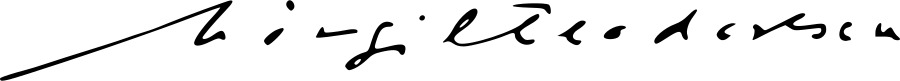
Signature of: virgil teodorescu